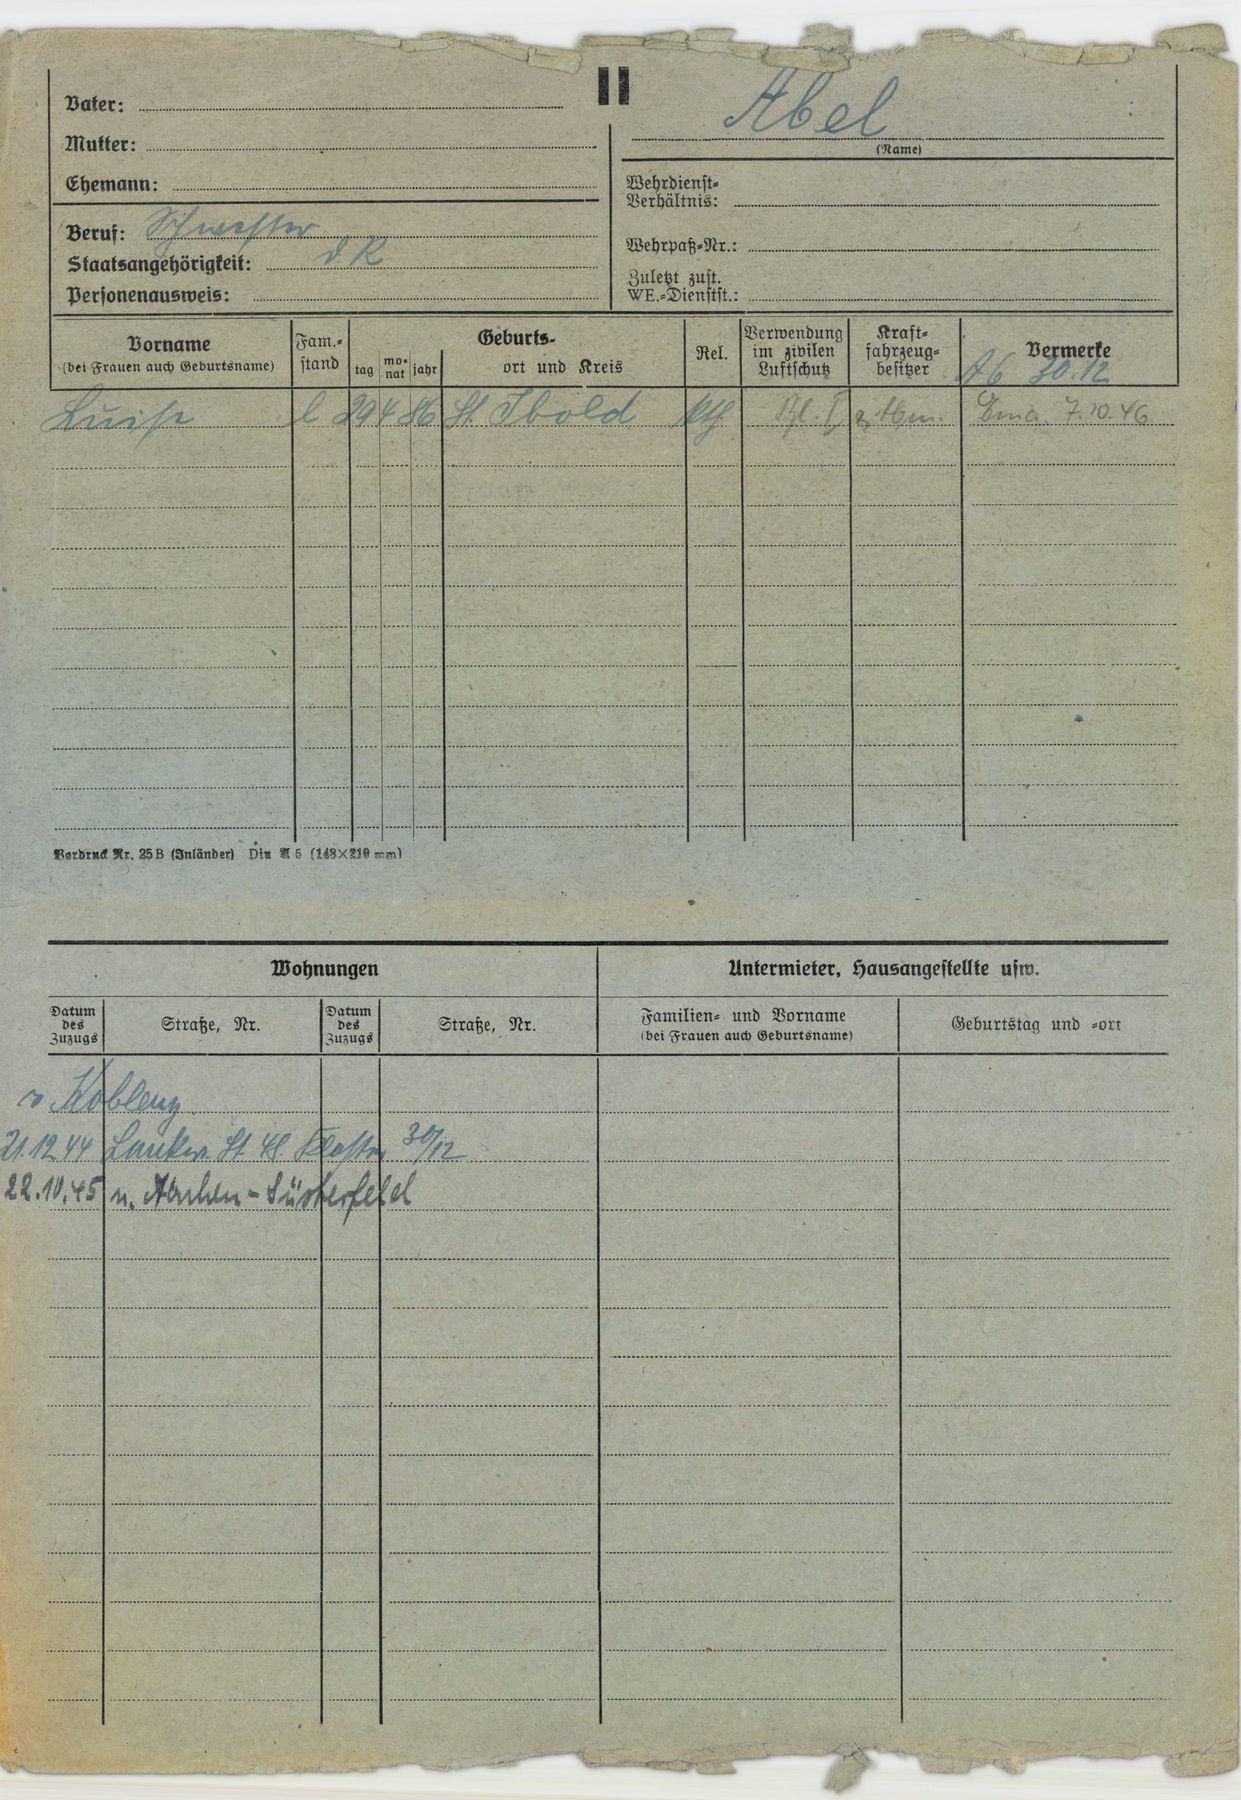
Abel